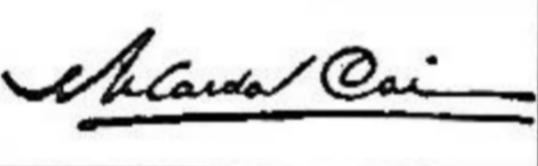
Signature of: ricardo cairoli